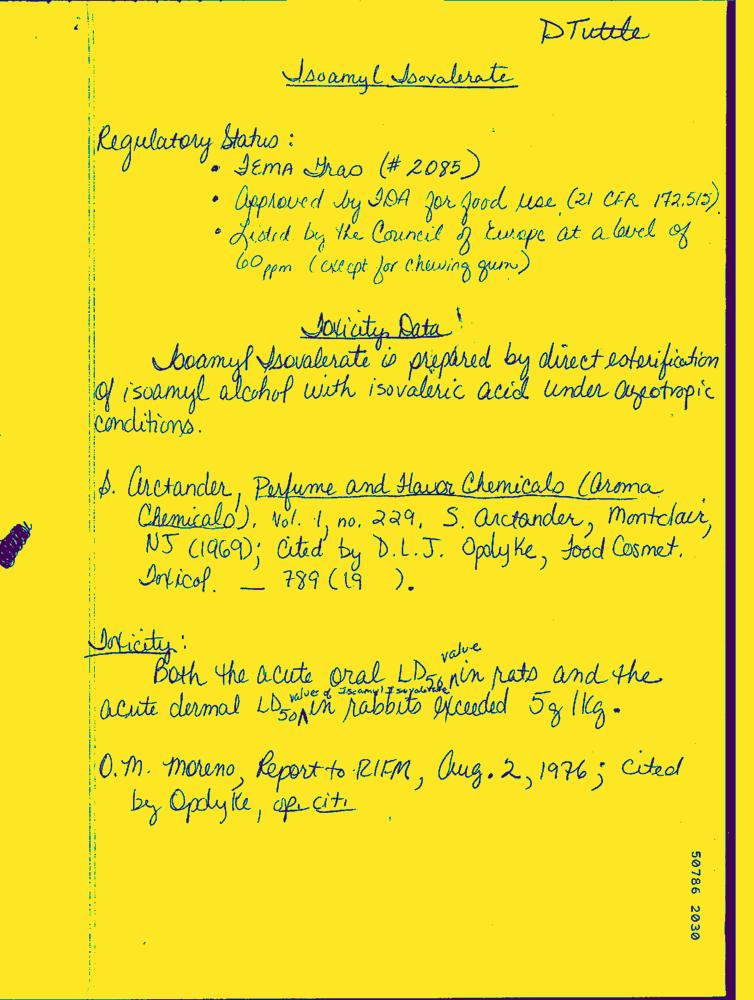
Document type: Hand-Written